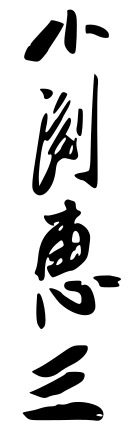
Signature of: keizō obuchi